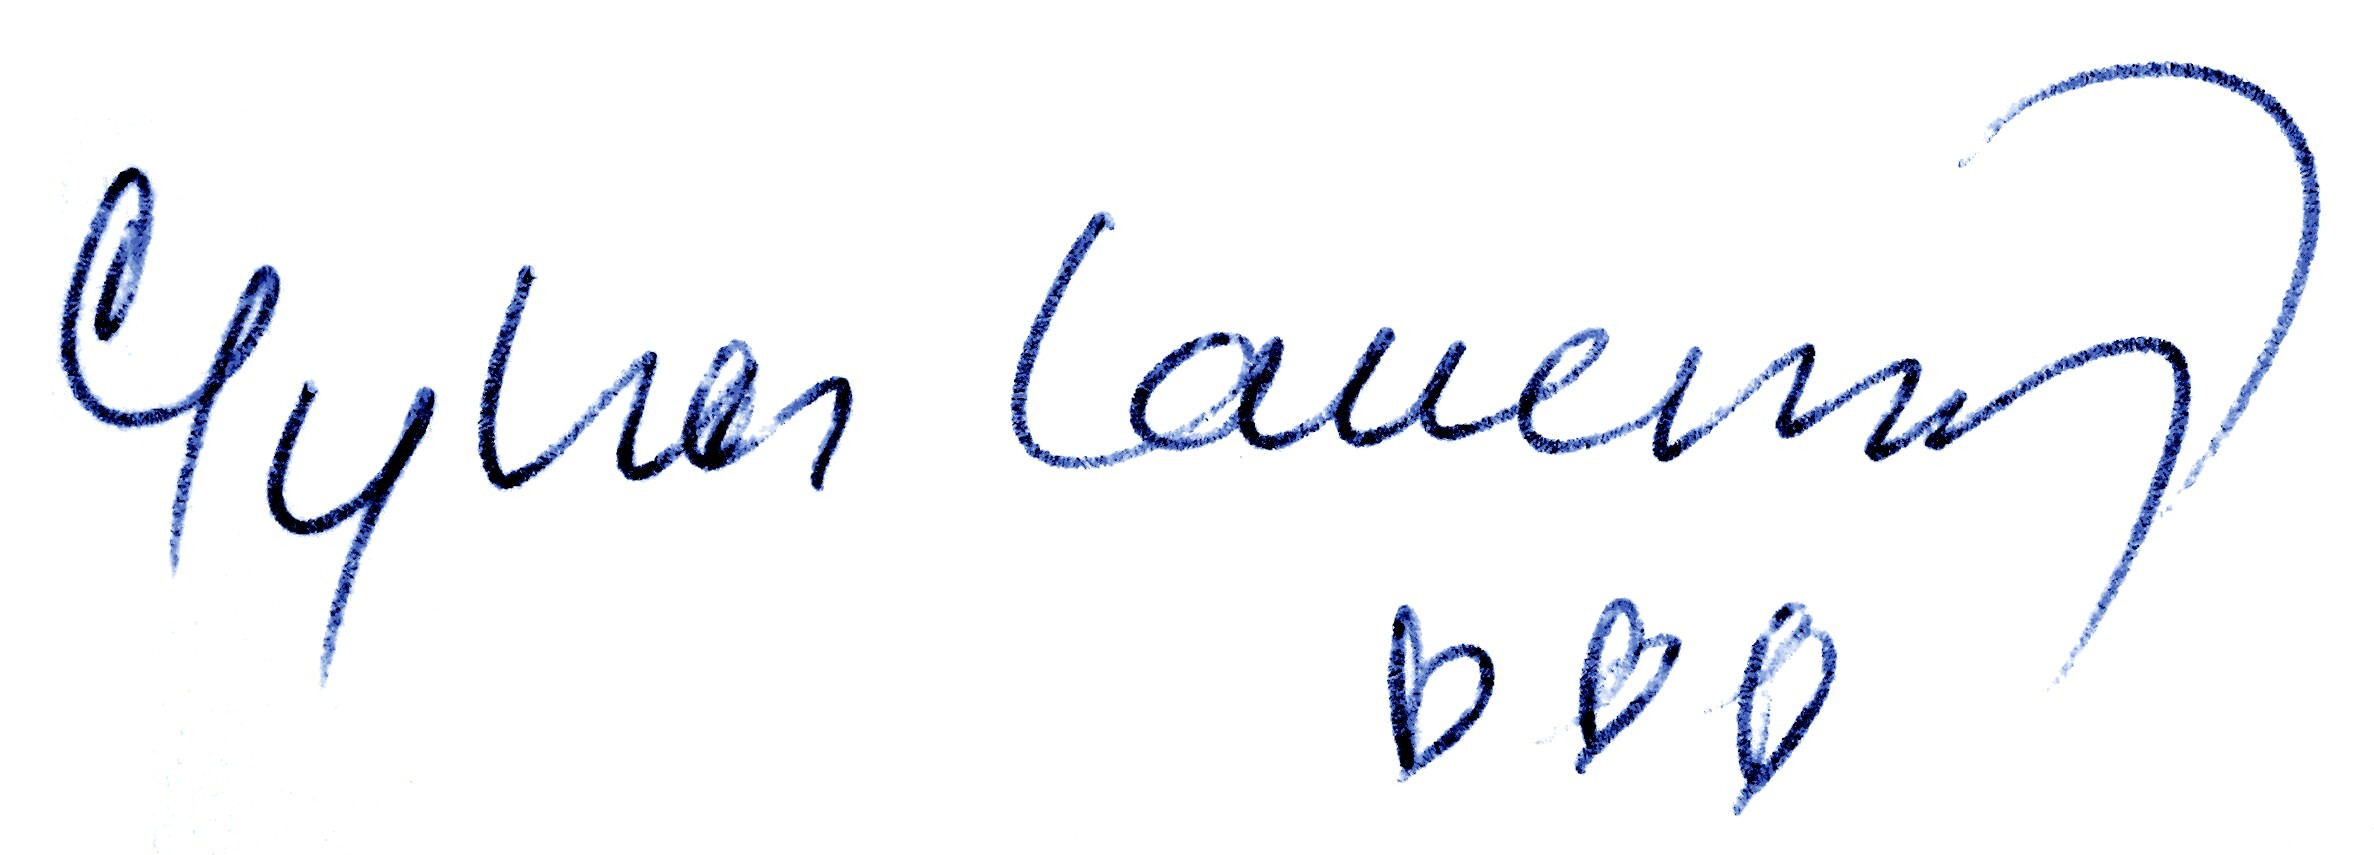
Signature of: sylva lauerová